Question: What appears to be the issue?
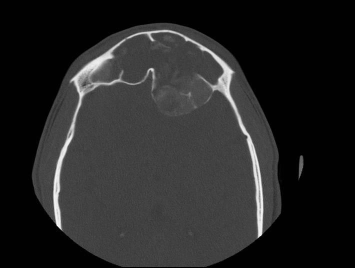
Answer: The findings suggest •  Image 1: Axial CT with expansion and opacification of frontal sinus, with marked thinning and disruption of bone comprising the inner table of the frontal bone
•  Image 2: Axial CT with expansion of ethmoid sinus, with disruption of bone comprising the left lamina papyracea
•  Image 3: Coronal CT with expansion of all paranasal sinuses, with extradural extension into the anterior cranial fossa and extraconal extension into the left orbit
•  Image 4: T1 MRI with heterogeneous signal in the frontal sinuses without changes to the frontal lobe of the brain
•  Image 5: T2 MRI with extradural expansion of heterogeneous mass into the anterior cranial fossa. Expansion and opacification of frontal sinus, with thinning and disruption of bone comprising the inner table of the frontal bone. The patient might have a history of Patient presented after a 9-month cruise - his parents did not recognize his face.  His nose was bigger and his eyes were farther apart than they remembered.  He complained of slight frontal headaches, but had no other symptoms..